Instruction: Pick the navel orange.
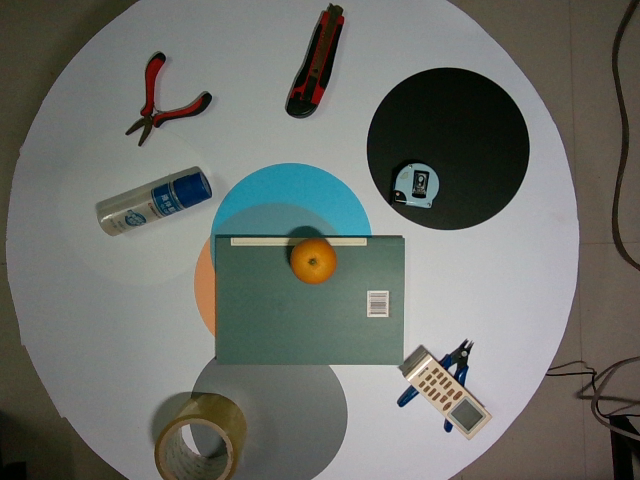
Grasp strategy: vertical